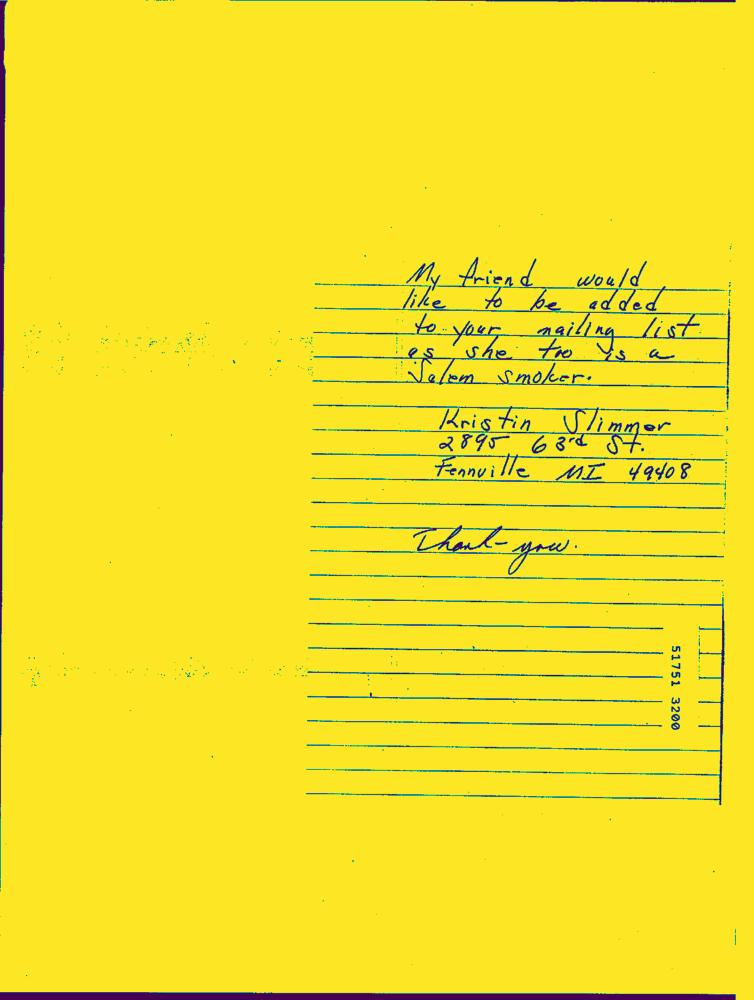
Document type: Hand-Written